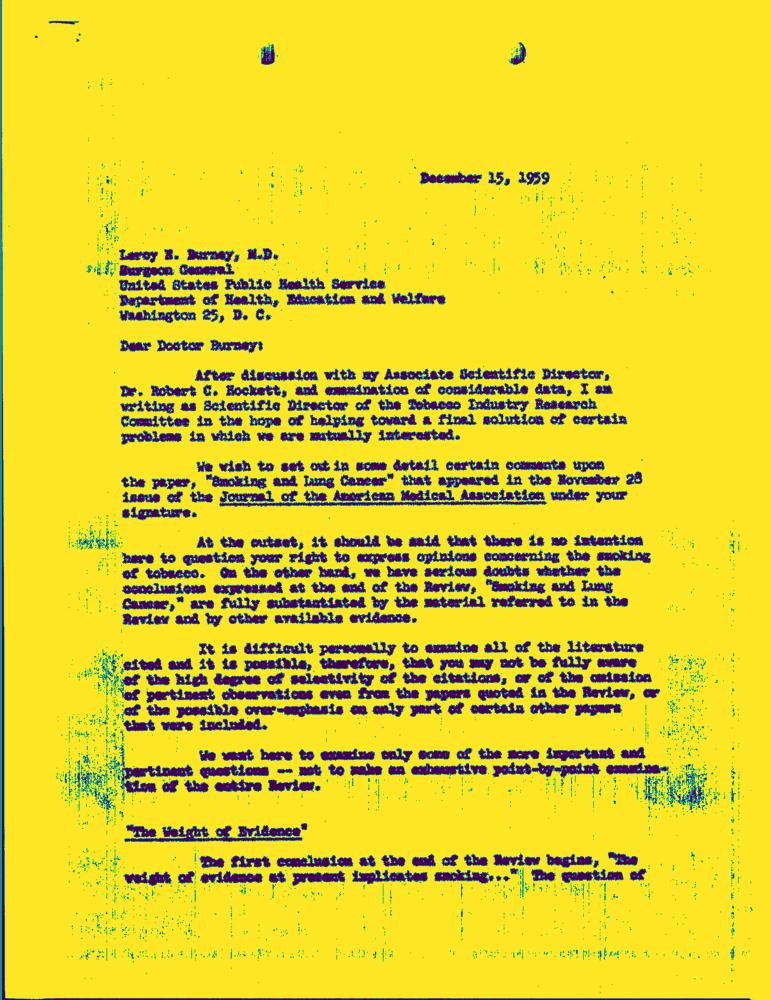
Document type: Letter-Doc